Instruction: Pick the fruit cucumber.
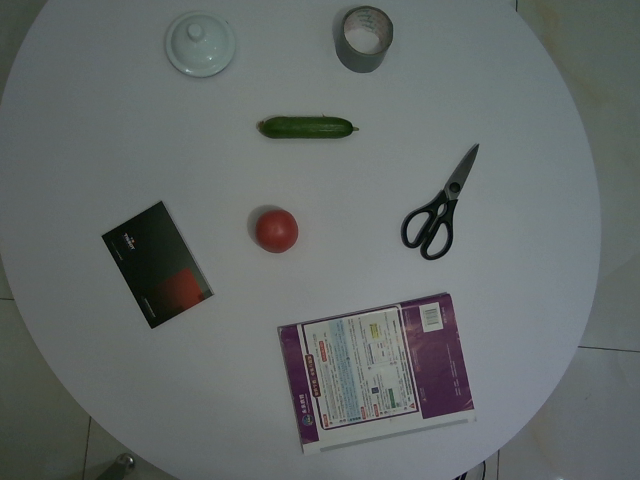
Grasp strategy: vertical